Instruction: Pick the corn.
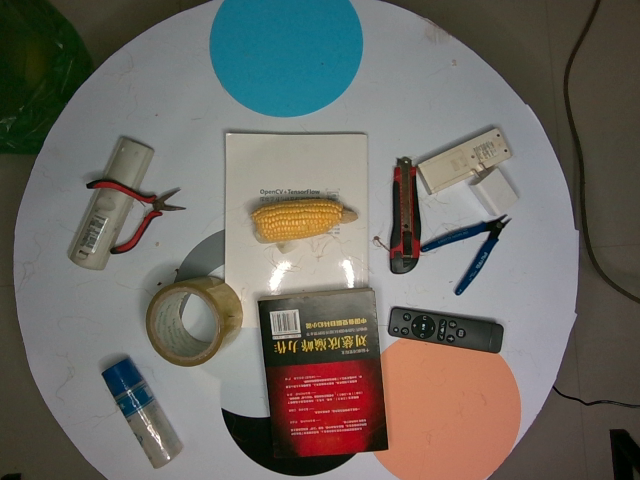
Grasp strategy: vertical